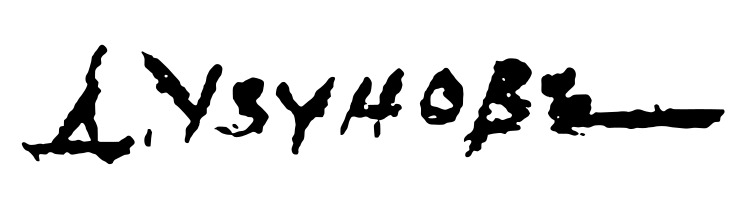
Signature of: dechko uzunov